Question: Talk about the condition:
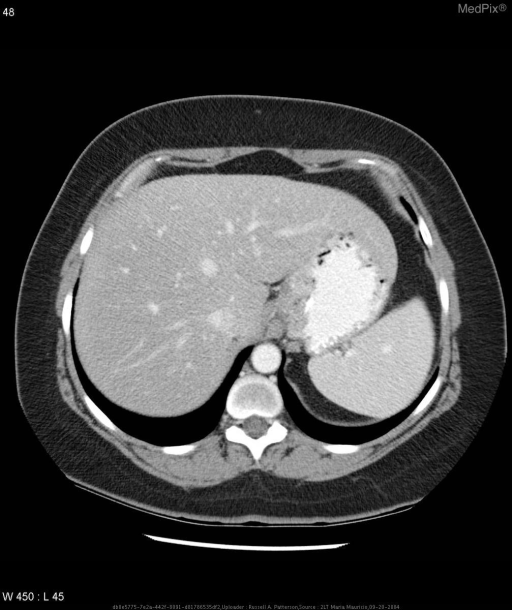
Answer: The disease is discussed as: Adenocarcinoma of the gastroesophageal (GE) junction is notable in that its incidence that increased more than any other malignancy in the western world.  The reasons for such an increase are unknown. (1)  There are three classifications of this type of cancer:  Type I mainly involves the distal esophagus, Type II is primarily located at the GE junction, and Type II mainly involves the subcardial/proximal stomach region. (3)  GE junction adenocarcinoma can either arise from the esophagus or proximal gastric area.  It is very difficult to determine the primary cancer site. (1) Risk factors for gastric adenocarcinoma include familial adenomatous polyposis, gastric adenomas/ dysplasia,  chronic atrophic gastritis,  gastric metaplasia, diet high in nitrates, and Helicobacter pylori infection.  Risk factors for esophageal adenocarcinoma include smoking, obesity, and Barrett’s esophagus- patients affected with Barrett’s esophagus have a 30-40% higher chance of developing cancer. (4)

Radiological evaluation of GE adenocarcinoma should be able to determine tumor spread and response to chemotherapy.  The sensitivity of CT for detection of distant metastases ranges between 50% to 90%.  Of those shown to have only local disease with CT, FDG-PET detected metastatic disease in approximately 20% more cases. In addition, esophageal ultrasound (EUS) can differentiate between stages T1/T2 and stages T3/T4 with an accuracy > 90%.  Assessment of tumor response to chemotherapy by FDG-PET correlates with tumor regression proven by histology and can predict patient outcome as early as 2 weeks after initiation of therapy. (5)